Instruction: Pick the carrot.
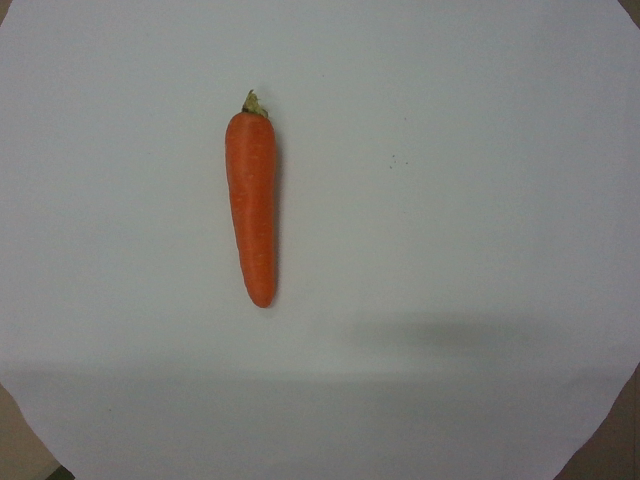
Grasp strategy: vertical